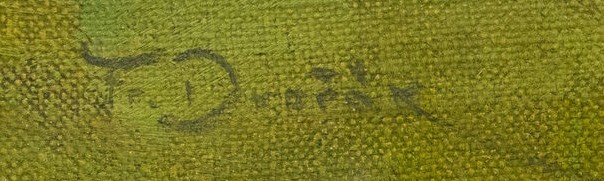
Signature of: franz dvorak